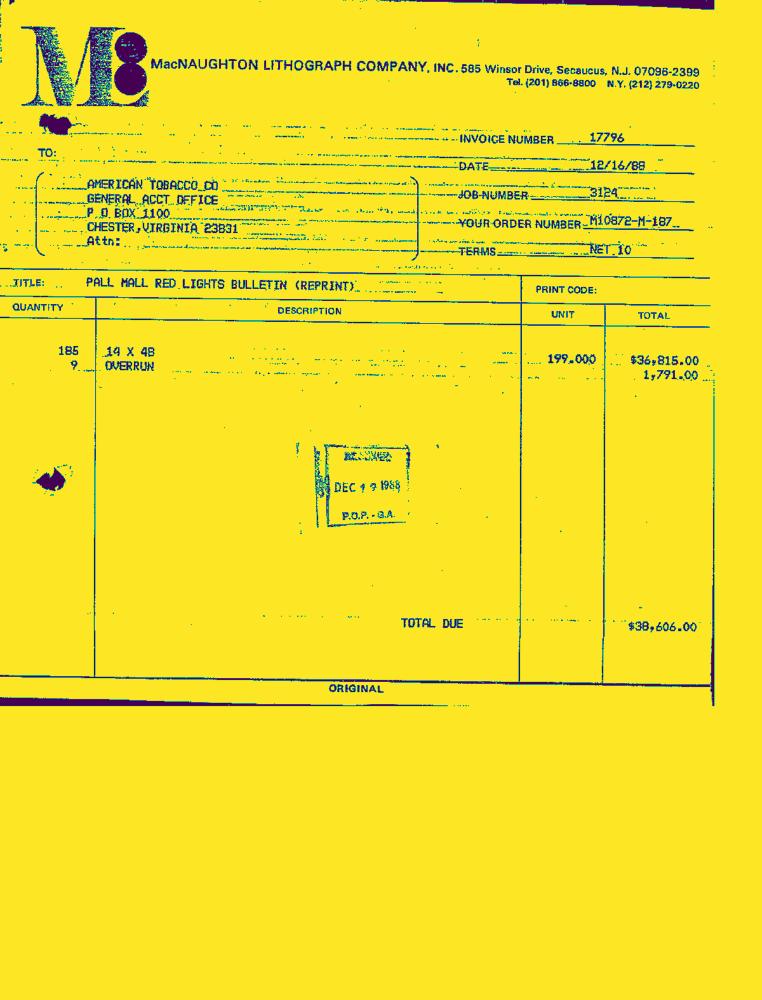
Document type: Invoice-Doc